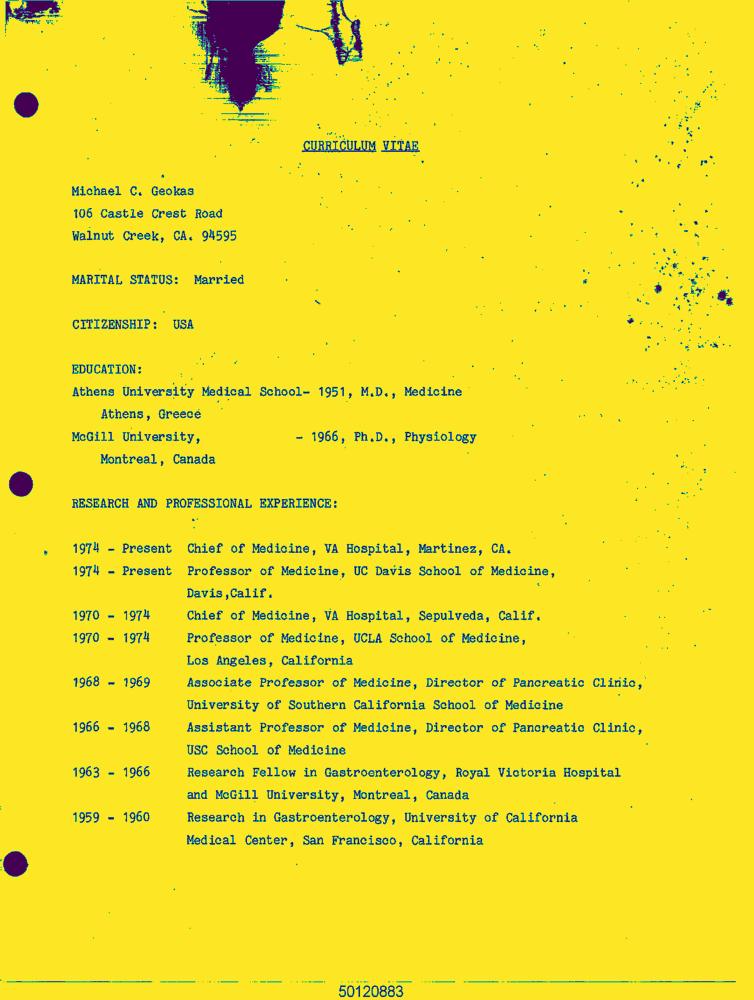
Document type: Resume-Doc